Question: How is the history relevant to the case?
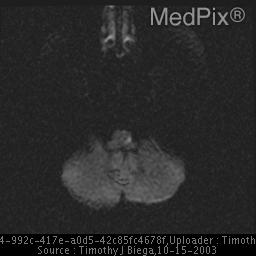
Answer: The patient's history of 58 y/o female with past medical history of diabetes and hypertension presents with 4 day history of right sided numbness and tingling. is key in understanding the case.